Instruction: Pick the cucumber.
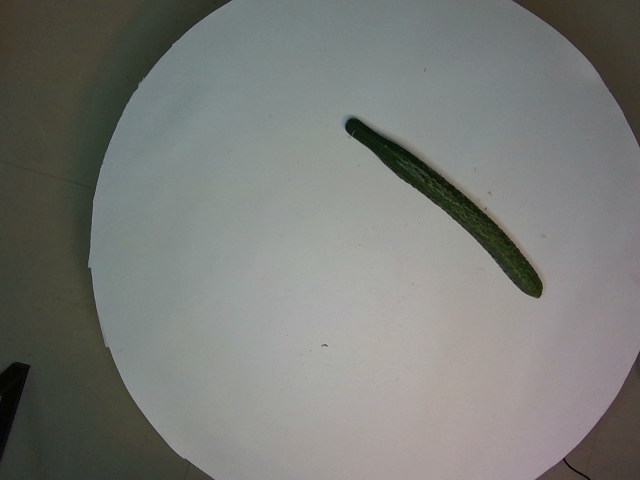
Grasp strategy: vertical